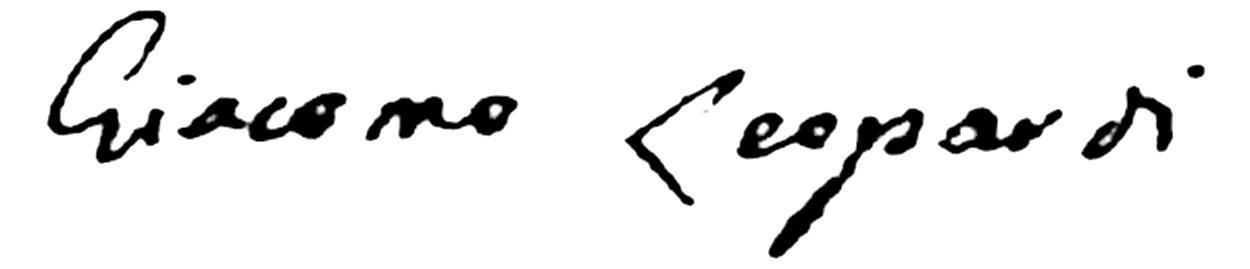
Signature of: giacomo leopardi